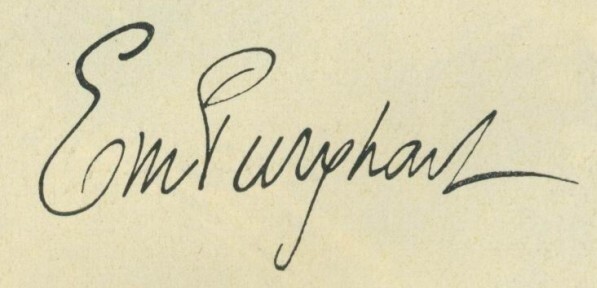
Signature of: emanuel purghart